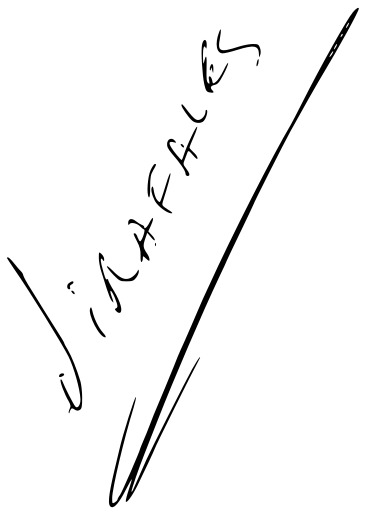
Signature of: rubén aguirre